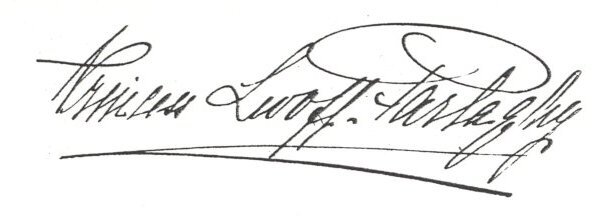
Signature of: vilma lwoff parlaghy